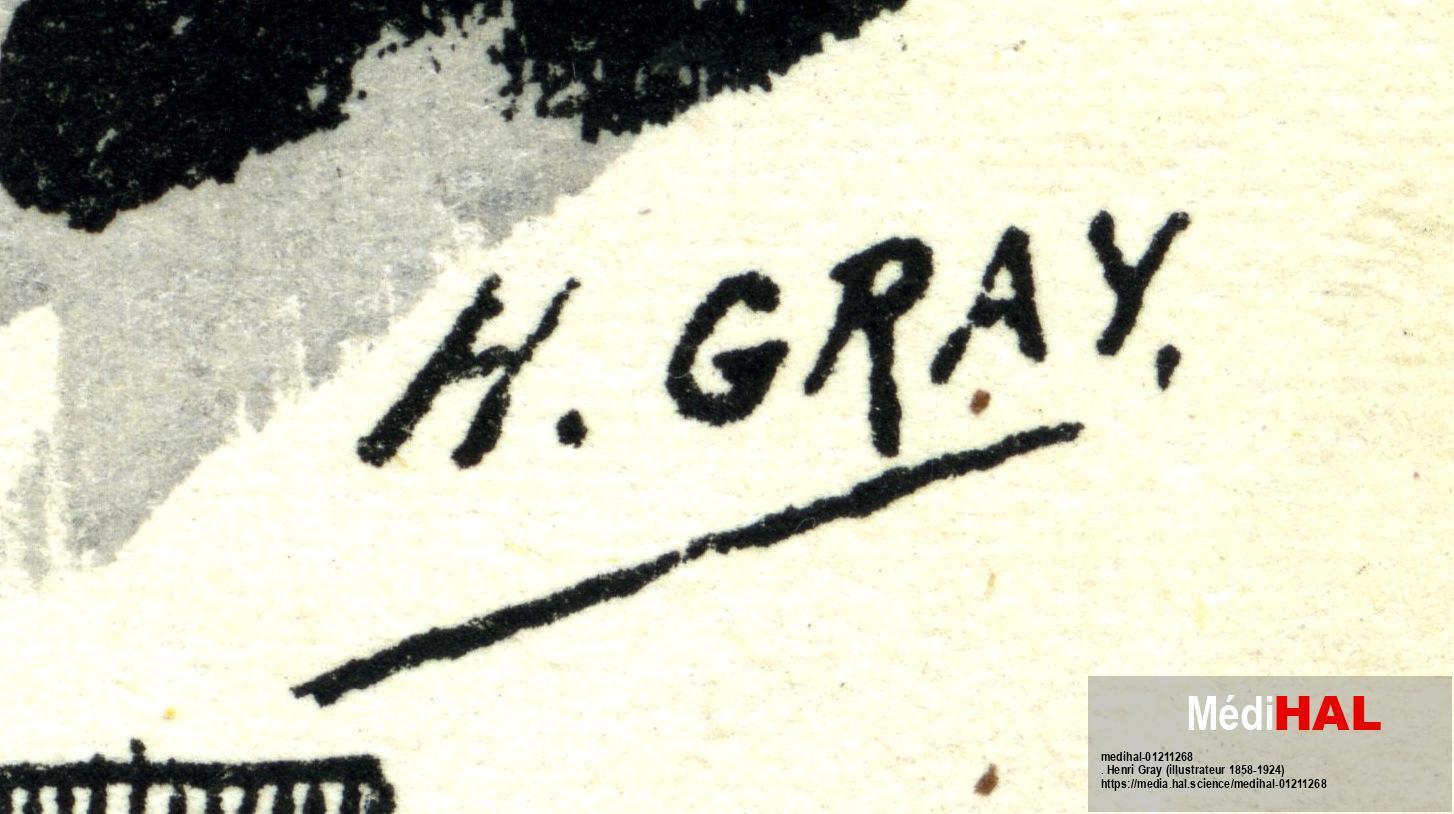
Signature of: henri boulanger aka henri gray